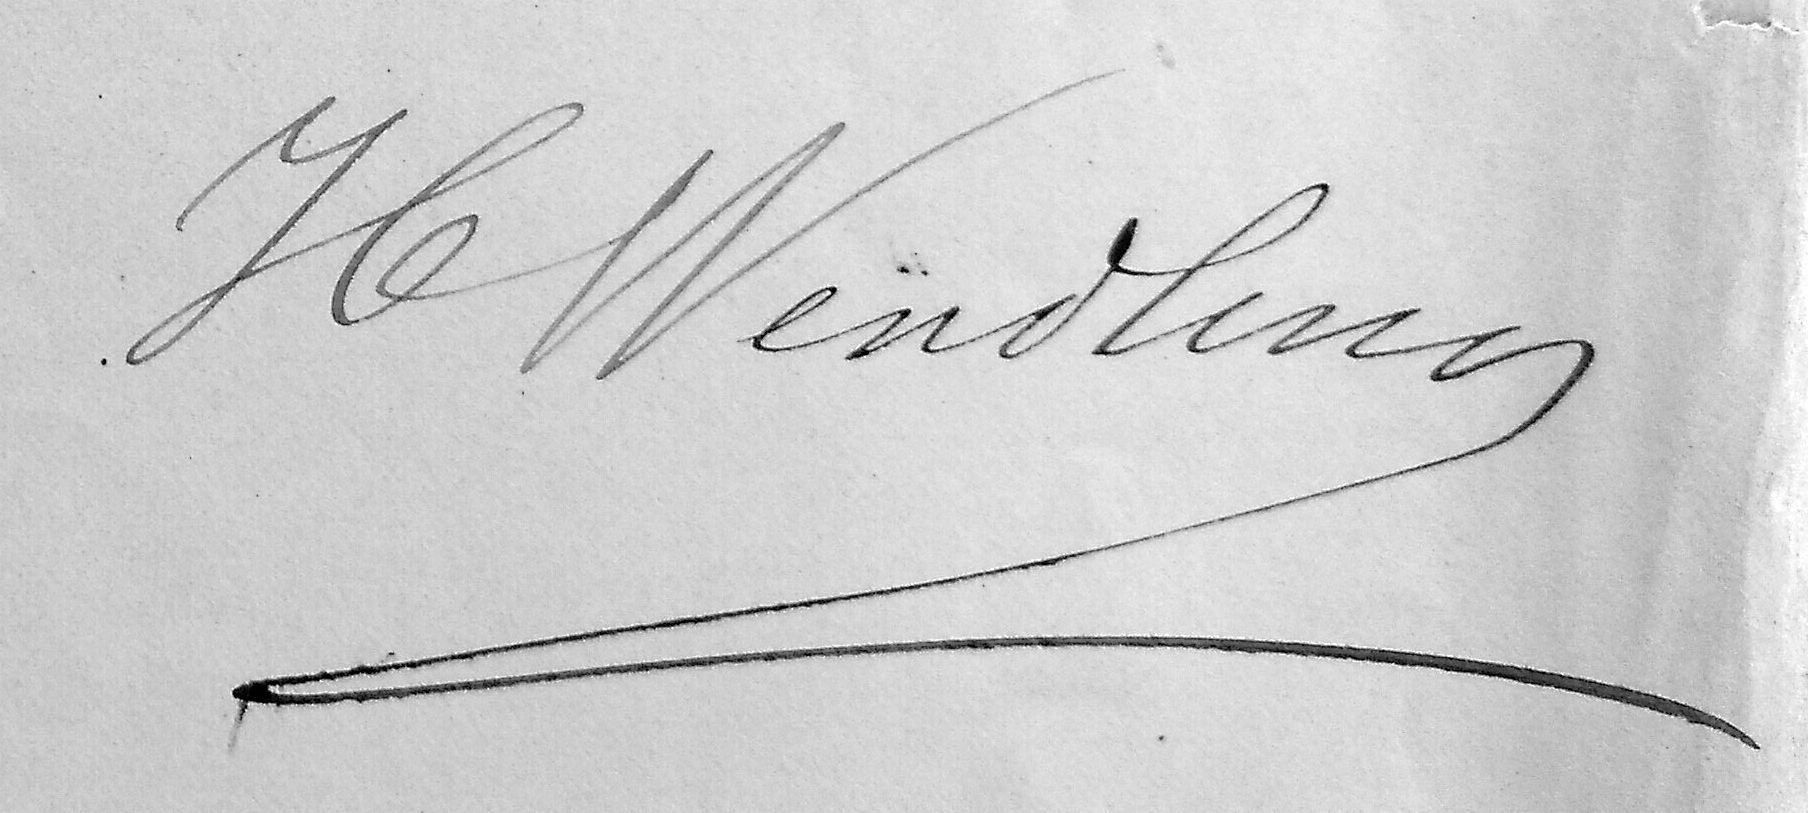
Signature of: henri wendling